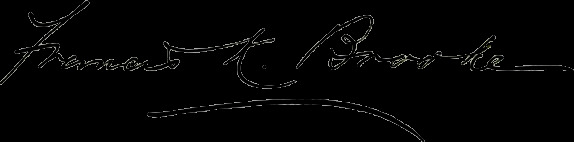
Signature of: francis key brooke